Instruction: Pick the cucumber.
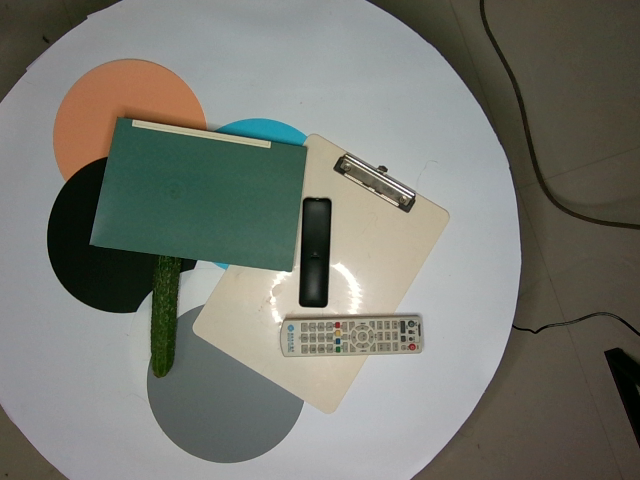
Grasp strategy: vertical